Extract the amount written in words, the amount in digits, the name of the payee, the date on the cheque, and the bank's name from the image.
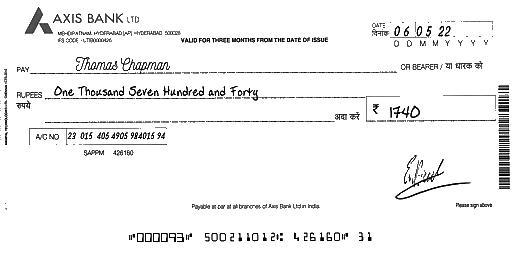
amt_in_words: One Thousand Seven Hundred and Forty
amt_in_figures: 1740
payee_name: Thomas Chapman
bank_name: AXIS BANK
cheque_date: 06/05/22